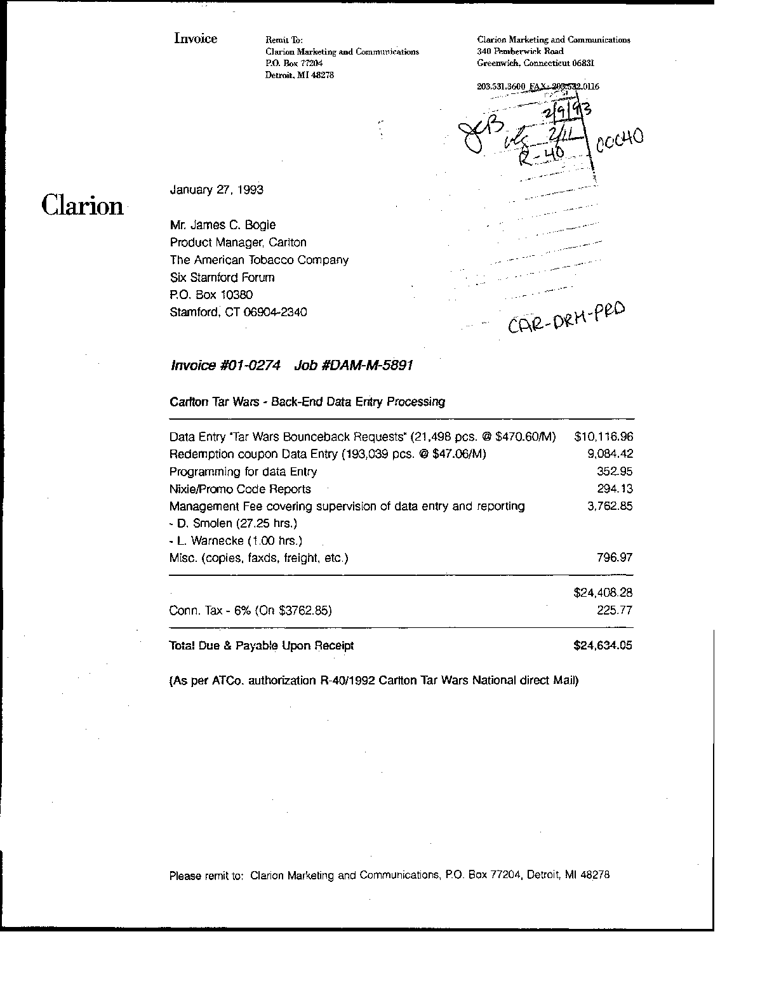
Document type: Invoice